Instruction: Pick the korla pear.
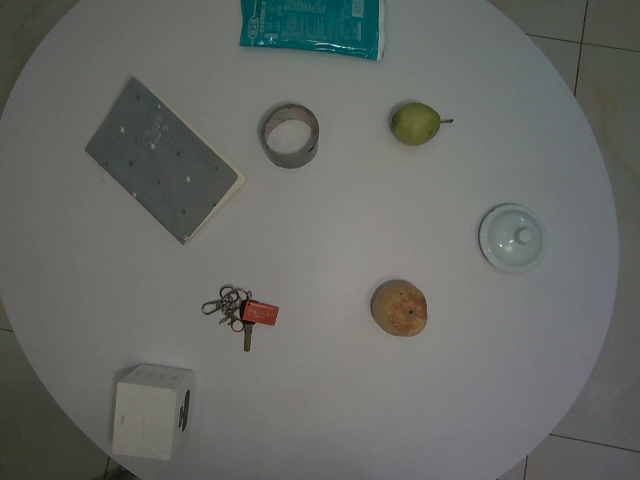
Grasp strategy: vertical